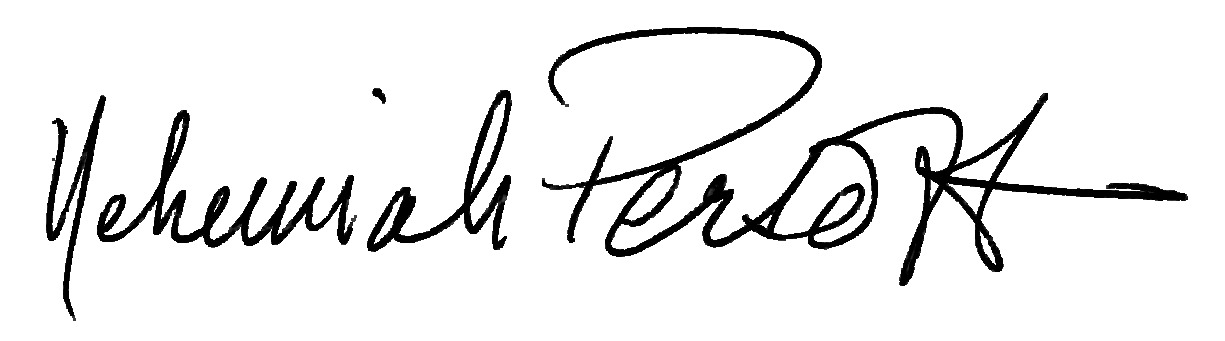
Signature of: nehemiah persoff